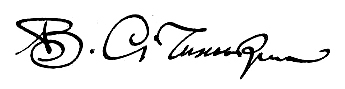
Signature of: volodymyr sichynskyi